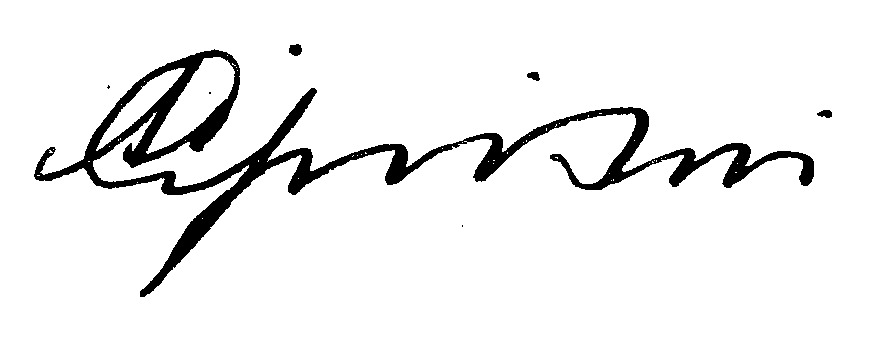
Signature of: amilcare cipriani